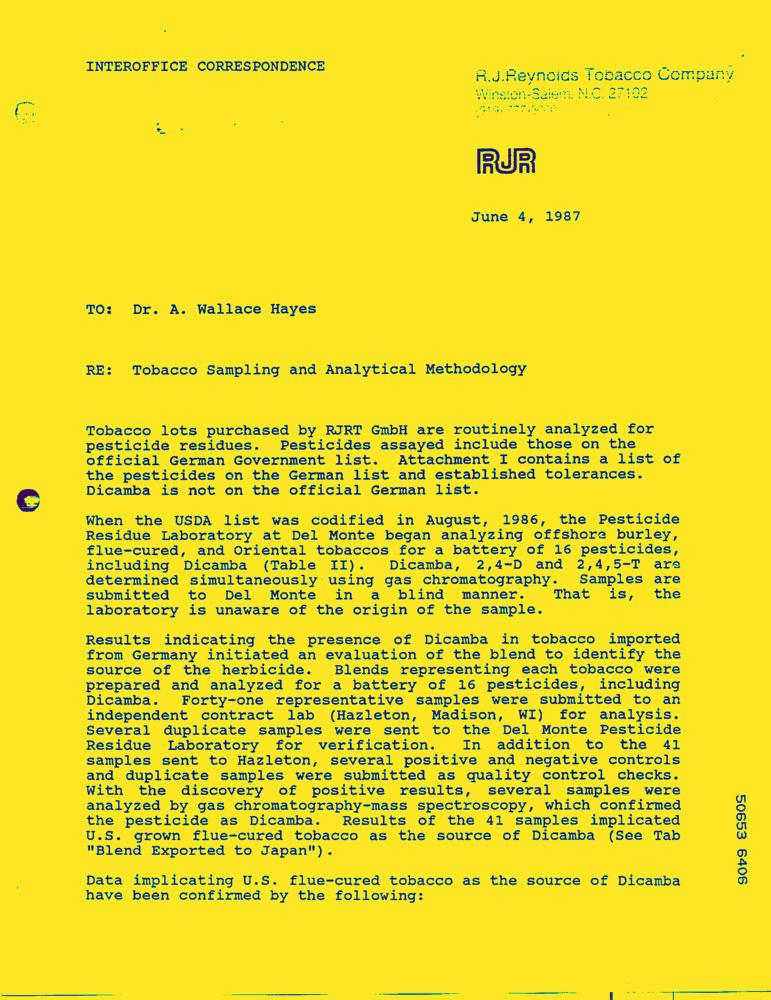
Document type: Letter-Doc